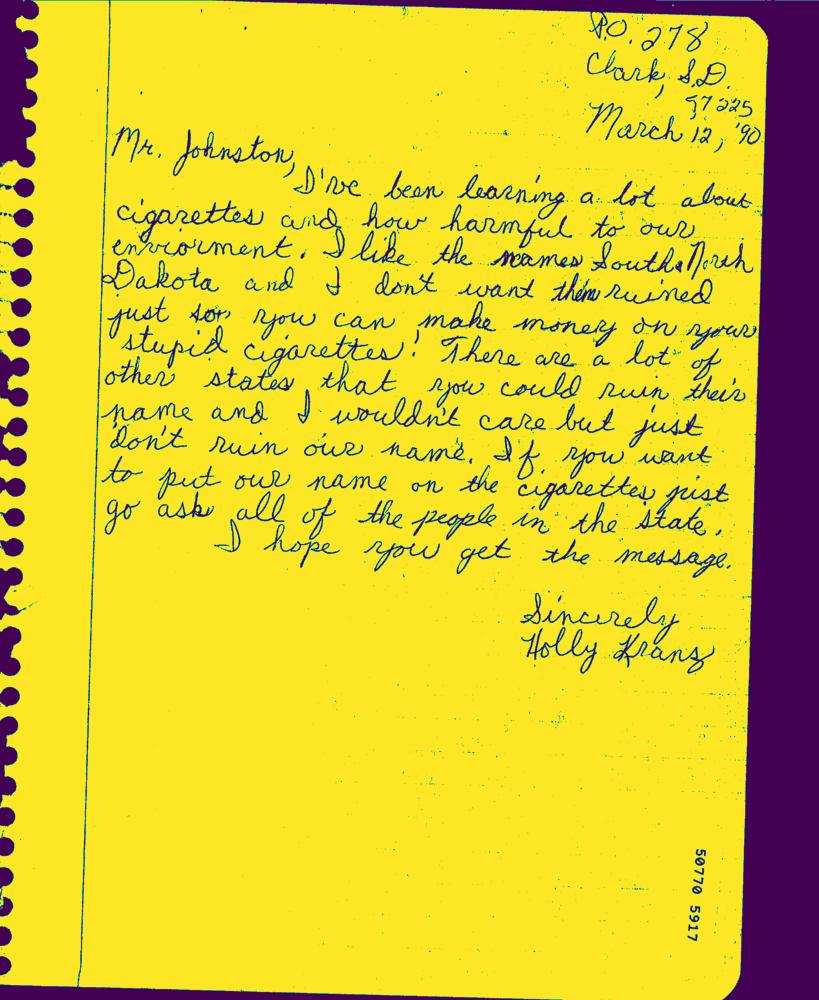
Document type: Hand-Written